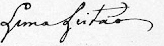
Signature of: antónio josé de lima leitão